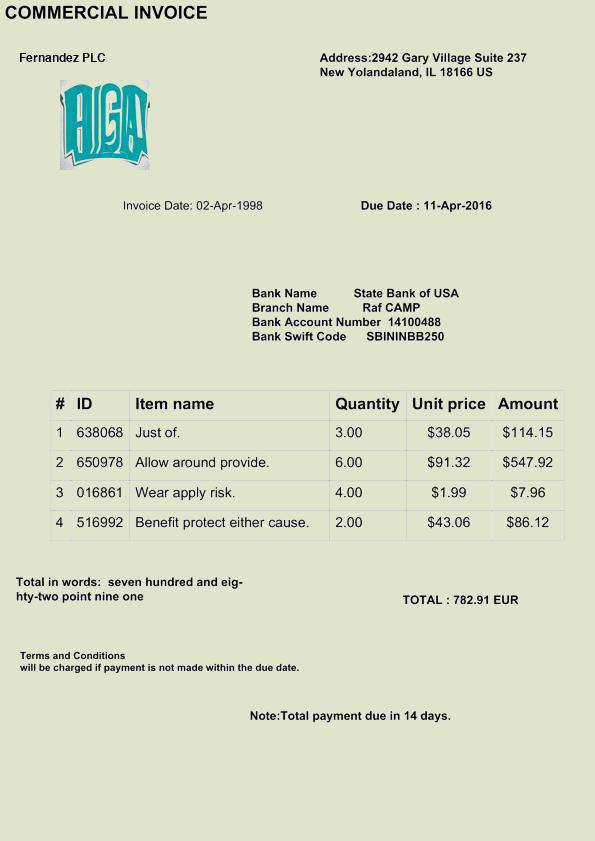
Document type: Invoice